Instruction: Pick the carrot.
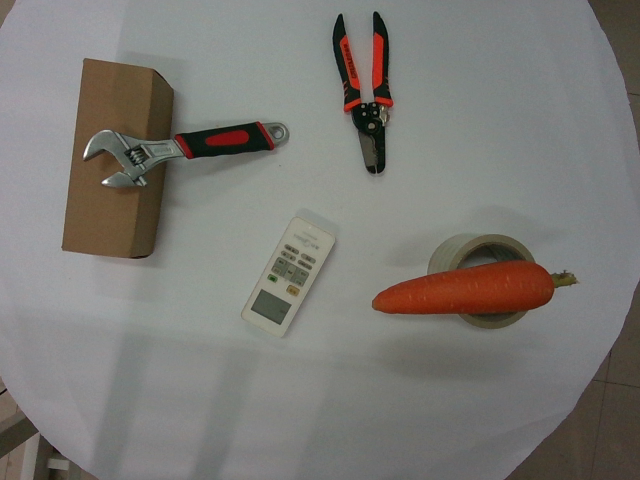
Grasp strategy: vertical